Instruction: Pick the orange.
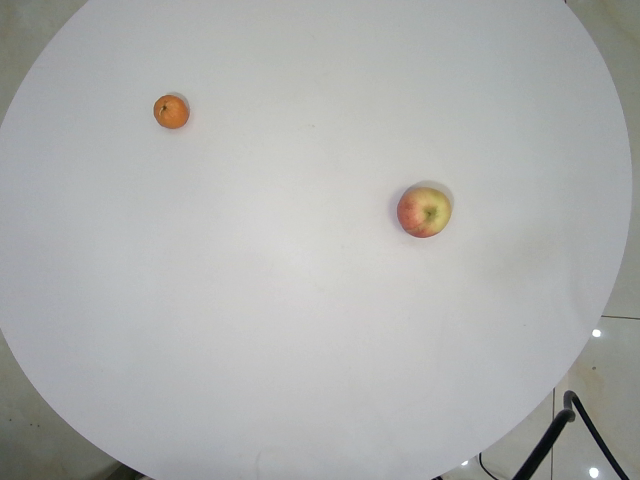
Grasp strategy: vertical